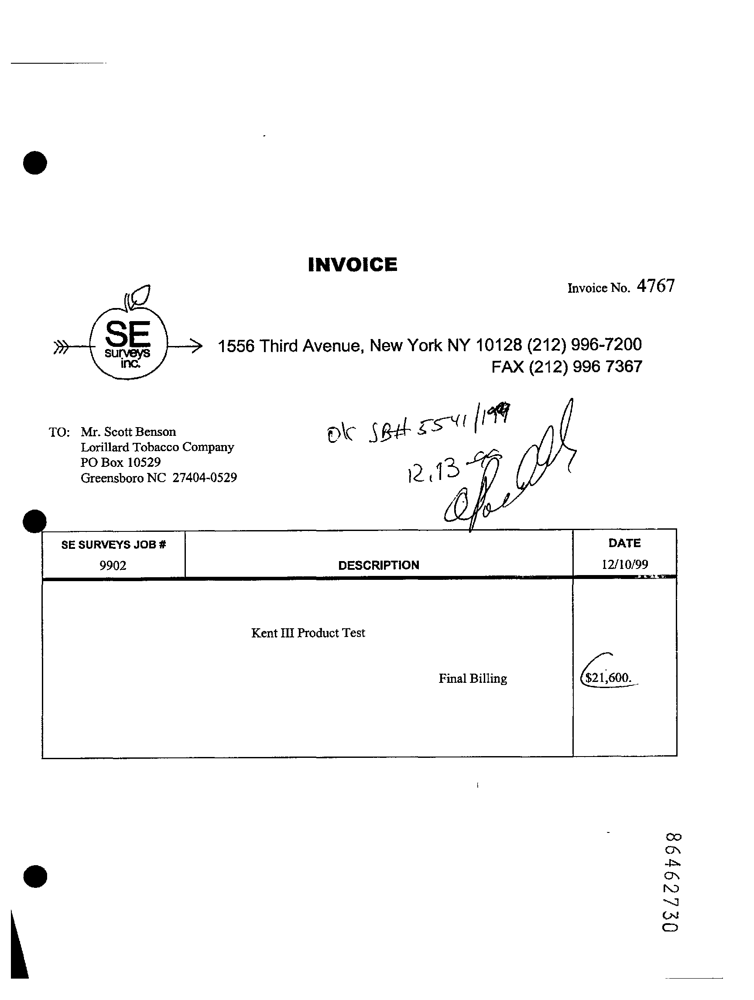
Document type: Invoice